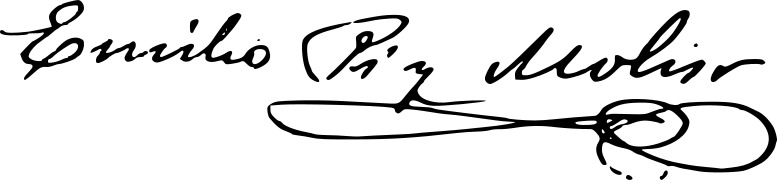
Signature of: emilio pi y molist